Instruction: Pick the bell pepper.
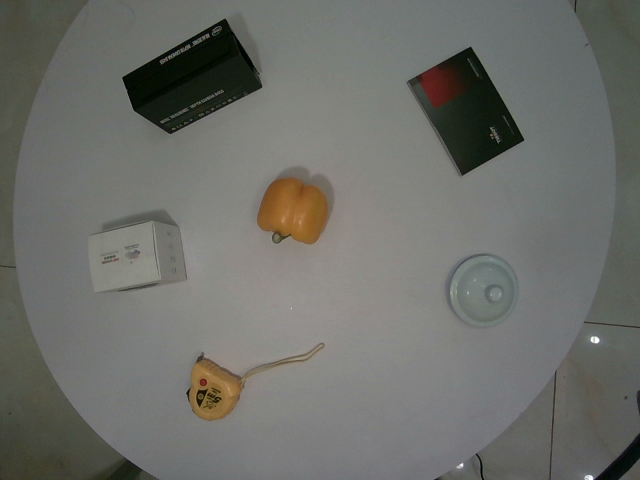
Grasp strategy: vertical